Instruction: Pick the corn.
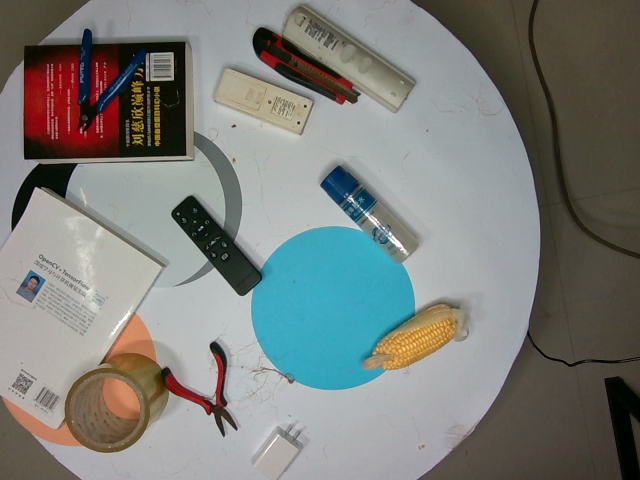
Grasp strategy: vertical